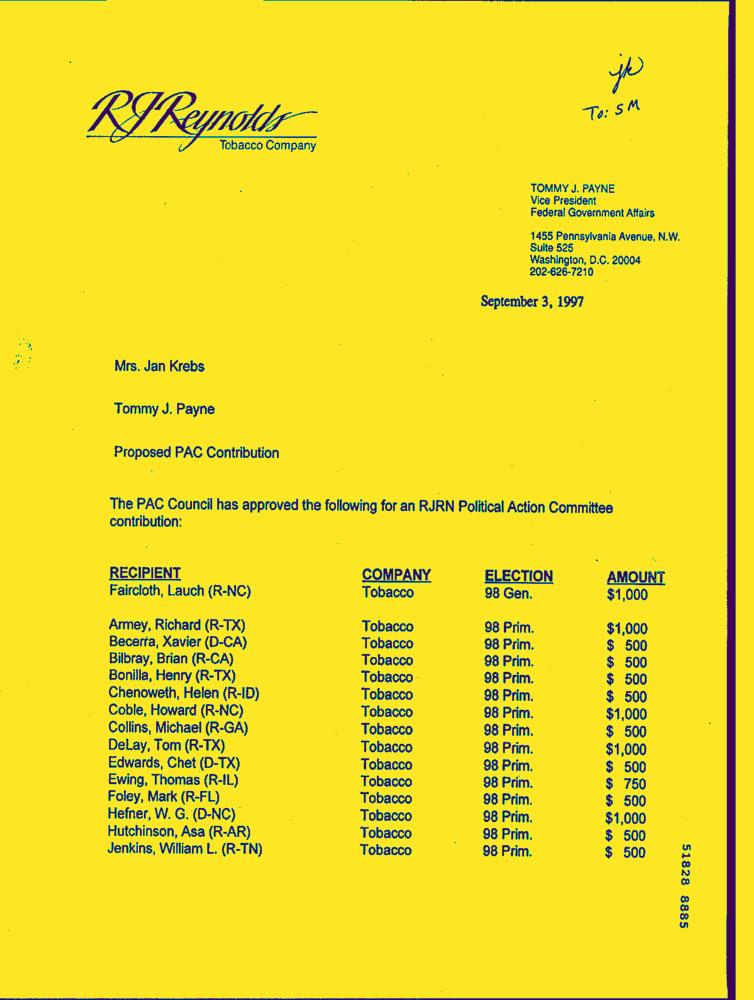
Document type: Letter-Doc